Question: What are the imaging findings?
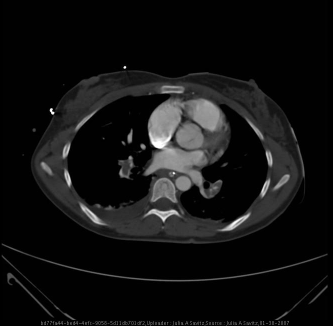
Answer: The imaging shows Filling defects in both right and left main pulmonary arteries with defects continuing into small arterial branches in peripheral lung fields.  Also present is a small right pleural effusion. filling defects in right and left pulmonary arteries.